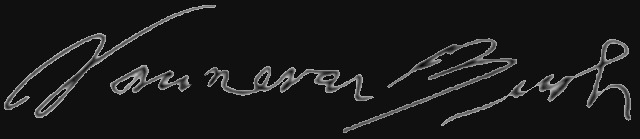
Signature of: vannevar bush